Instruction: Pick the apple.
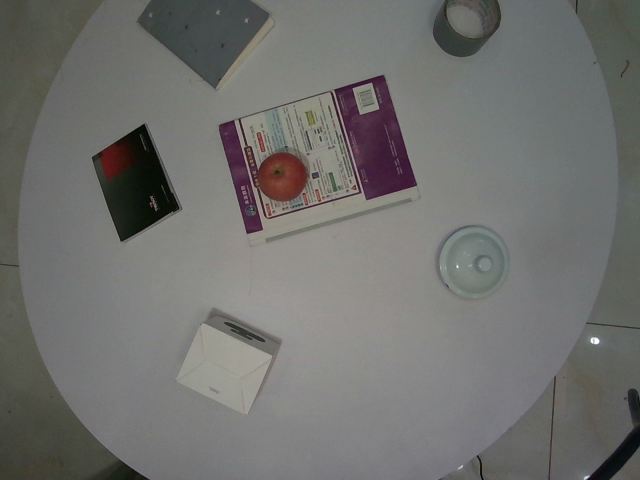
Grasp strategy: vertical